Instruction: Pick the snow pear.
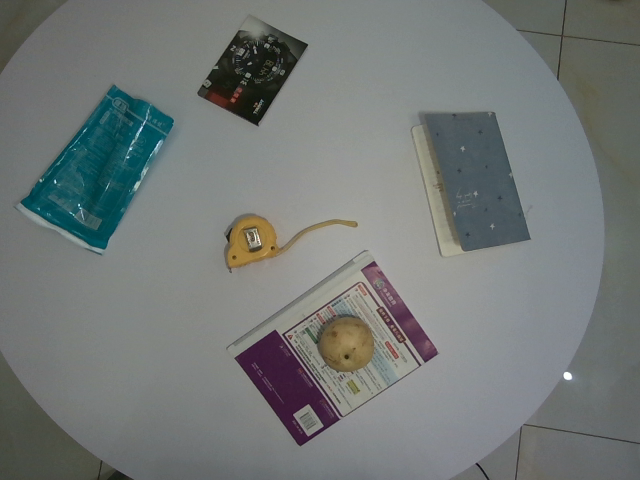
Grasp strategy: vertical